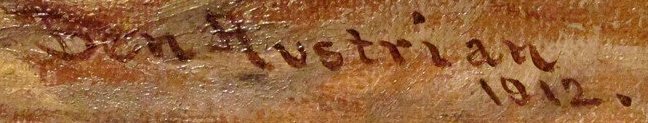
Signature of: ben austrian